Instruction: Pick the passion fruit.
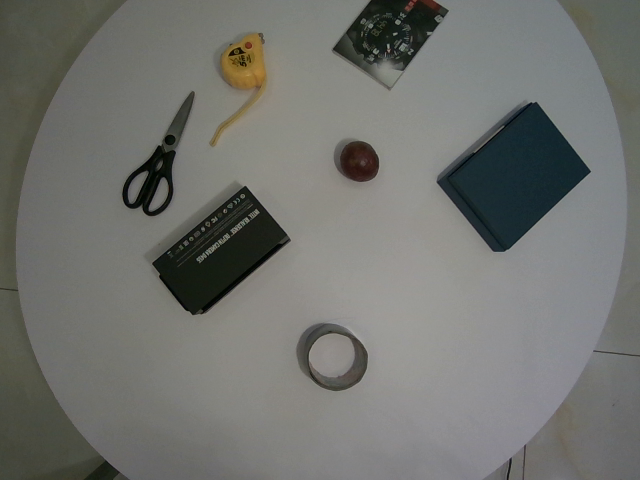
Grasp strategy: vertical